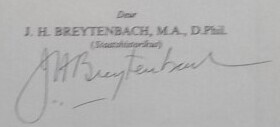
Signature of: johan hendrik breytenbach